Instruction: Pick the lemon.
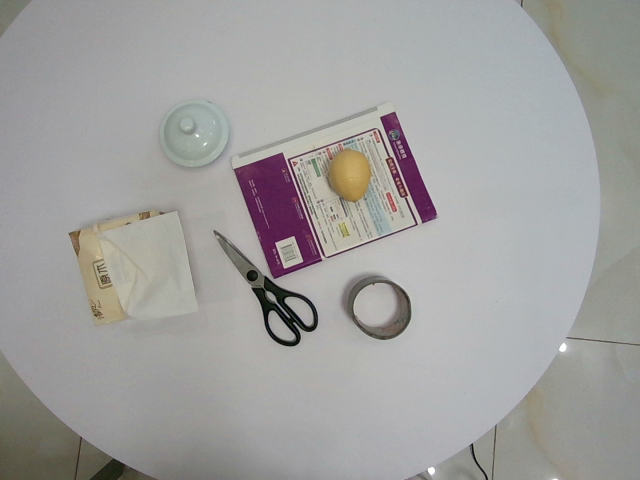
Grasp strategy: vertical